Question: What appears to be the issue?
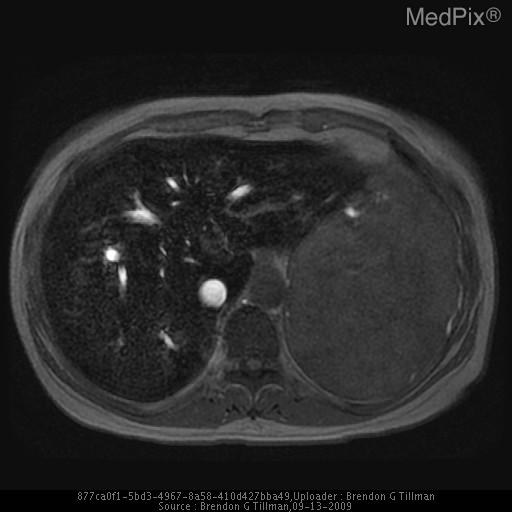
Answer: The findings suggest CT findings consistent with acute pyelonephritis involving left kidney.  A large solid heterogeneously enhancing mass 14.1 x 9.9 x 14.6 cm is seen in the left upper quadrant which is associated with the left lobe of the liver displacing the spleen  infra-medially.  Some lower attenuating areas near the center of this lesion may represent necrosis.  No calcification or cystic components.  Prominent vessels are seen at the periphery of the lesion near the left lobe of the liver.  The remainder of the liver demonstrates multiple round hypoattenuating foci of varying sizes, many of which are too small to characterize.

MRI shows multiple lesions in the liver with the largest in the left lobe with similar imaging appearances as in the CT.. MRI shows multiple lesions in the liver with the largest in the left lobe with similar imaging appearances as in the CT. The patient might have a history of 28 y/o woman with no significant medical hx only taking OCP presented with dysuria, polyuria, & left flank pain..